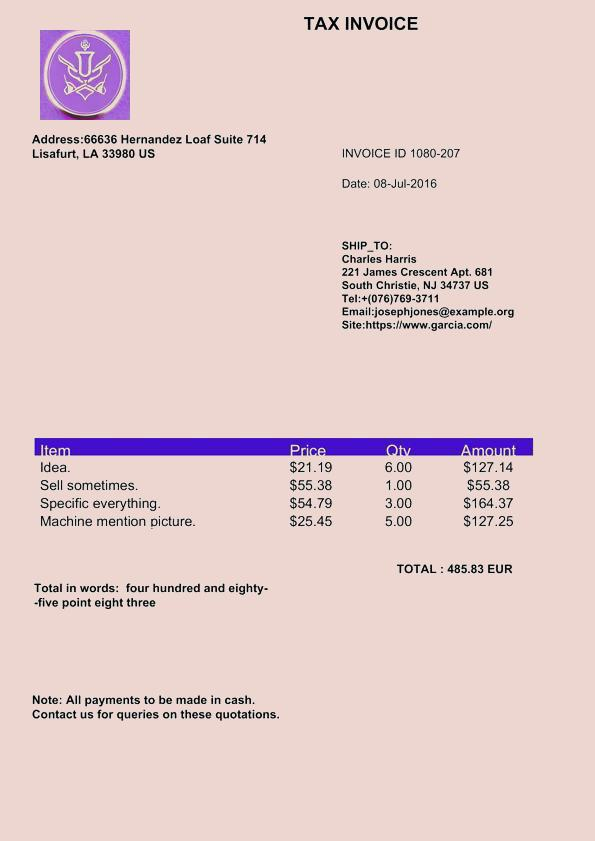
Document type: Invoice